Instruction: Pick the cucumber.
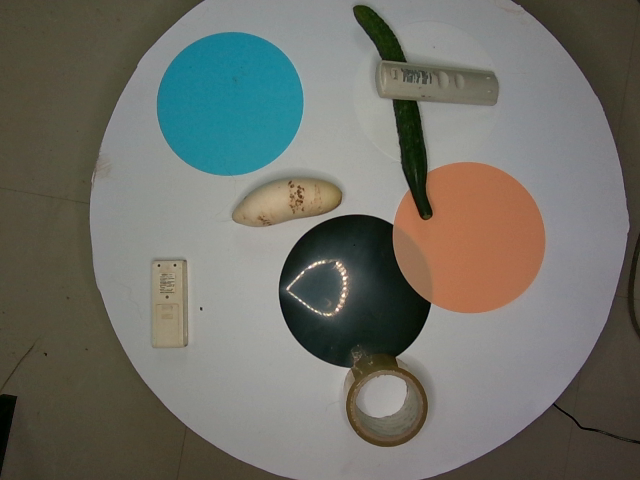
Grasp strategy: vertical